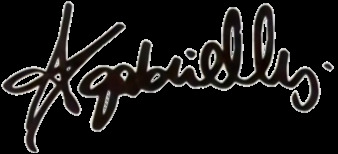
Signature of: any gabrielly